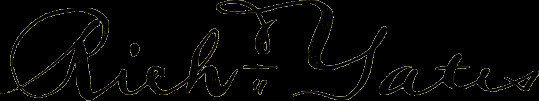
Signature of: richard yates